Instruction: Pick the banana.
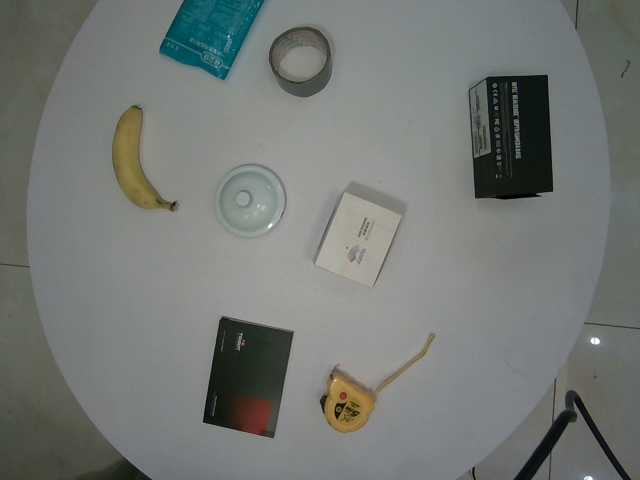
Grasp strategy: vertical